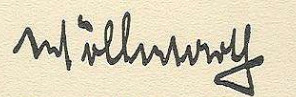
Signature of: erich wöllwarth